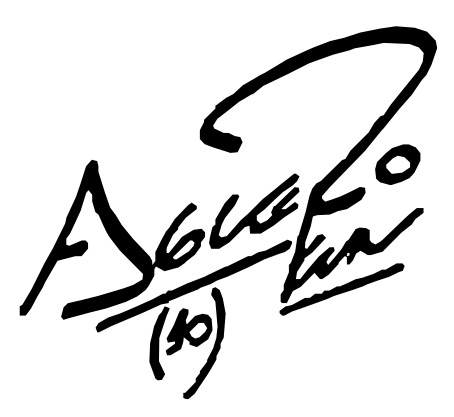
Signature of: sergio agüero